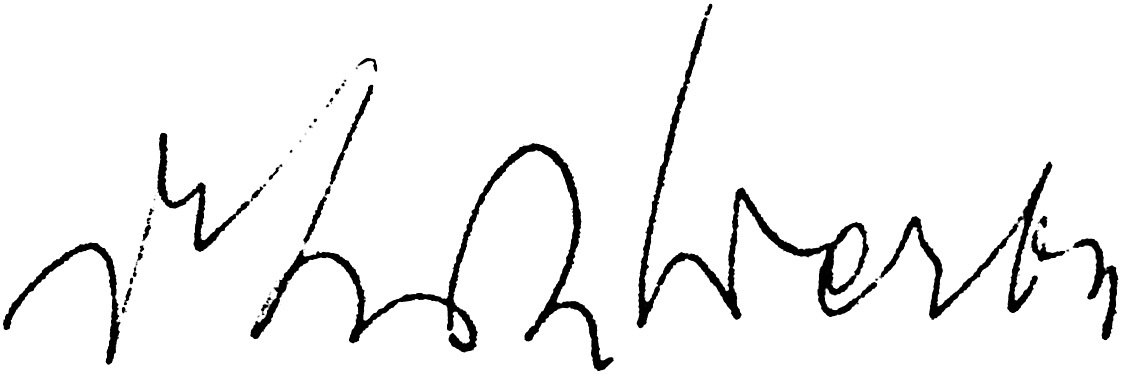
Signature of: erik werba